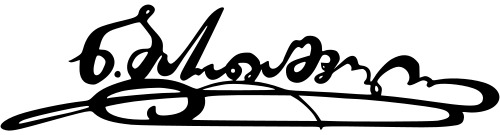
Signature of: nikoloz baratashvili